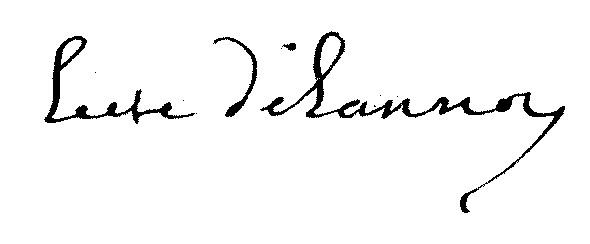
Signature of: charles françois de lannoy